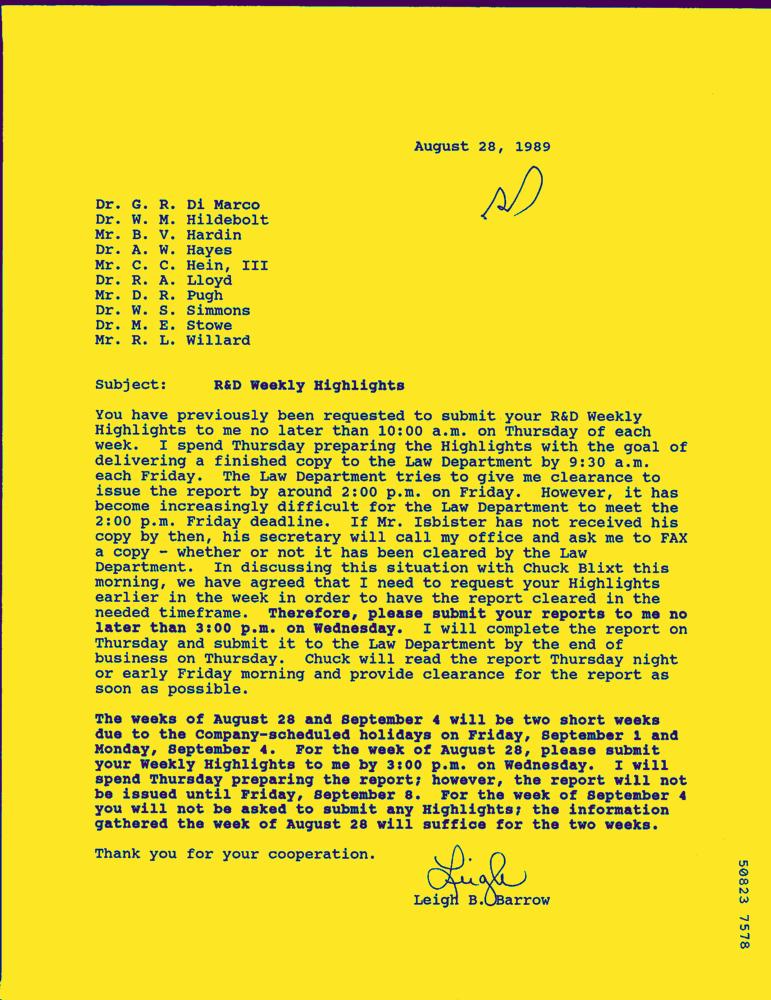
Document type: Letter-Doc